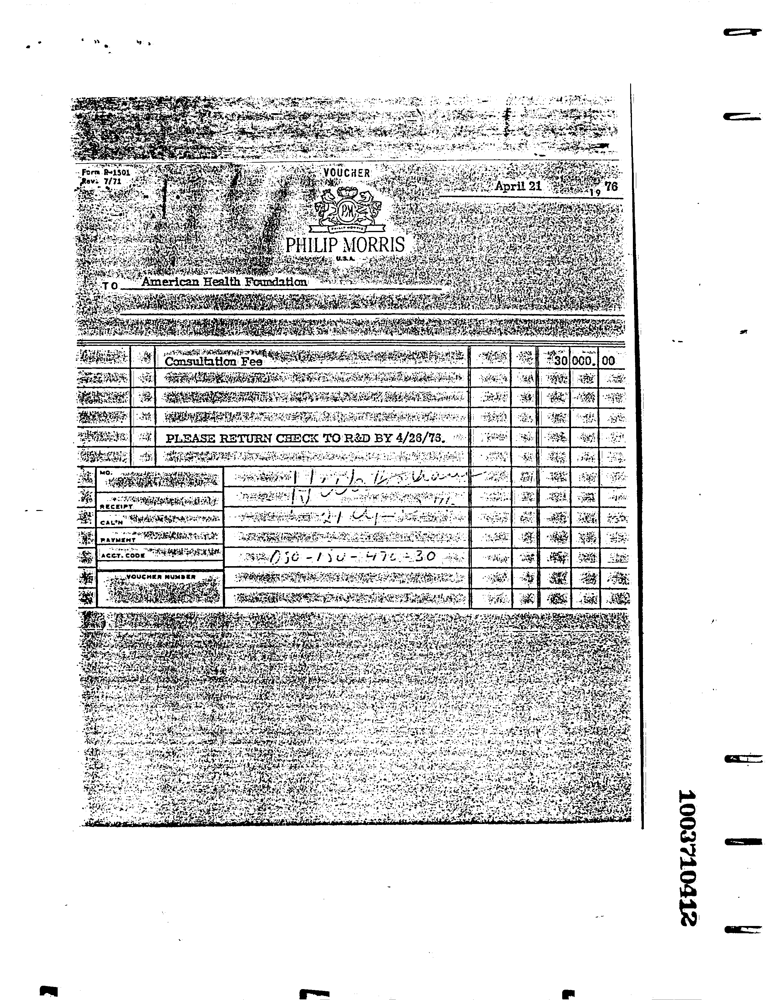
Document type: Invoice